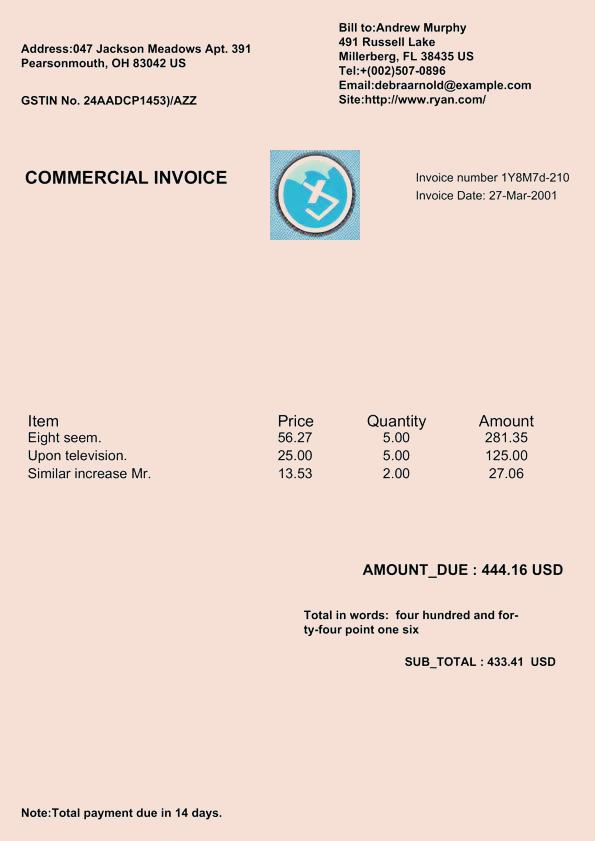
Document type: Invoice